Question: What is the assessed value of the property as noted in the document?
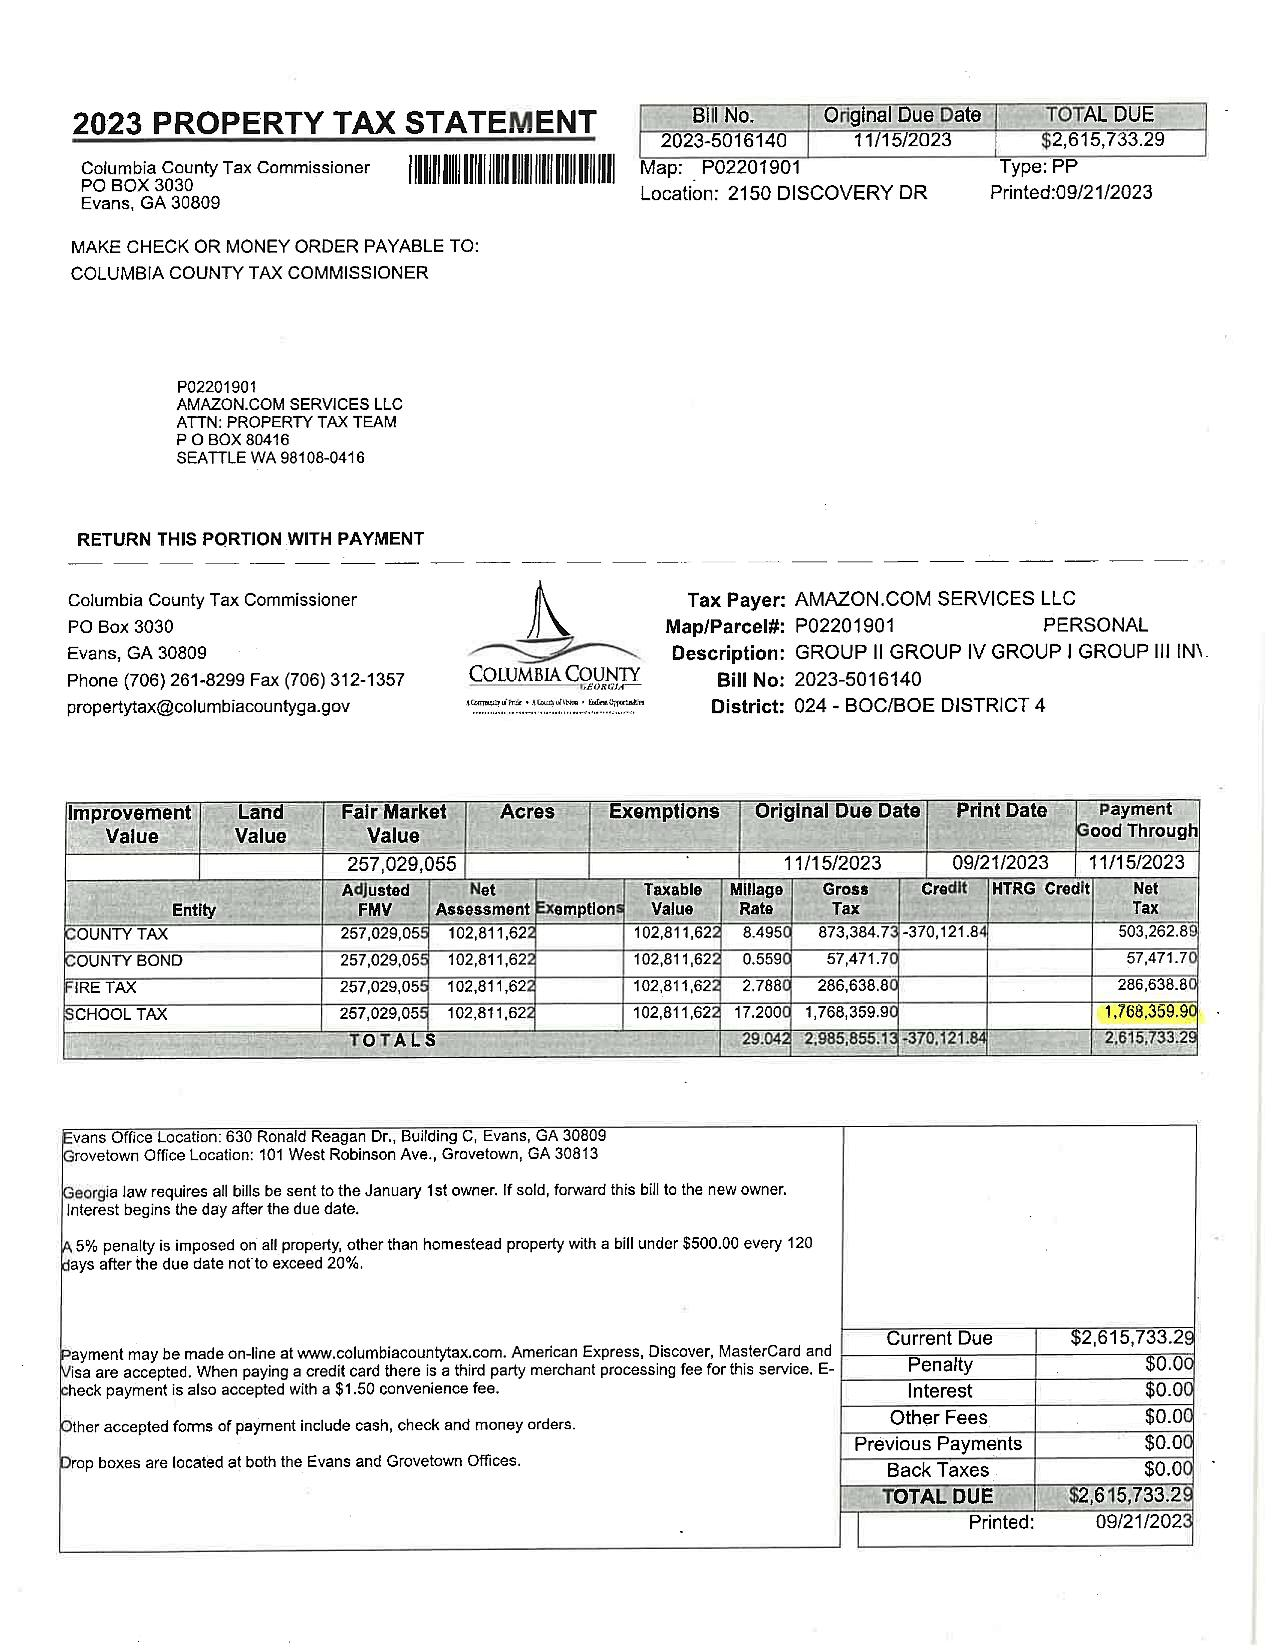
Answer: "102,811,624"